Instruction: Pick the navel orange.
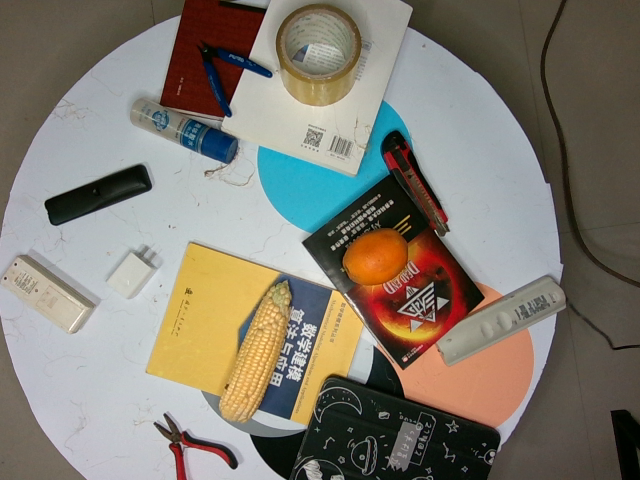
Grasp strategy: vertical